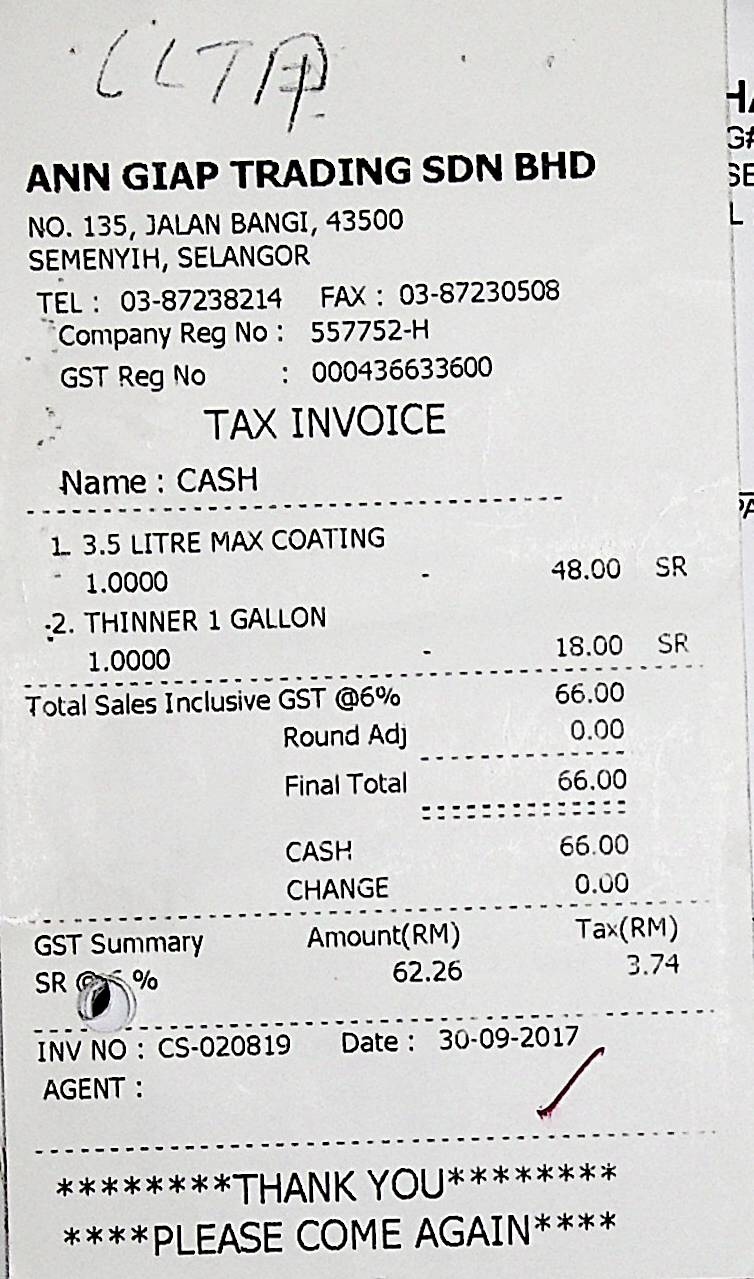
ANN GIAP TRADING SDN BHD
NO. 135, JALAN BANGI, 43500
SEMENYIH, SELANGOR
TEL : 03-87238214
FAX : 03-87230508
COMPANY REG NO :
557752-H
GST REG NO
000436633600
TAX INVOICE
NAME : CASH
1. 3.5 LITRE MAX COATING
1.0000
48.00
SR
2. THINNER 1 GALLON
1.0000
18.00
SR
TOTAL SALES INCLUSIVE GST @6%
66.00
ROUND ADJ
FINAL TOTAL
66.00
CASH
66.00
CHANGE
0.00
GST SUMMARY
AMOUNT(RM)
TAX(RM)
SR @ 6%
62.26
3.74
INV NO : CS-020819
DATE : 30-09-2017
AGENT :
THANK YOU
PLEASE COME AGAIN
:
0.00